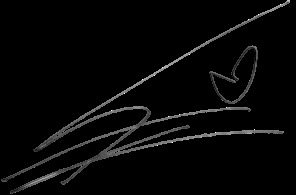
Signature of: ju ji hoon